Question: How is the history relevant to the case?
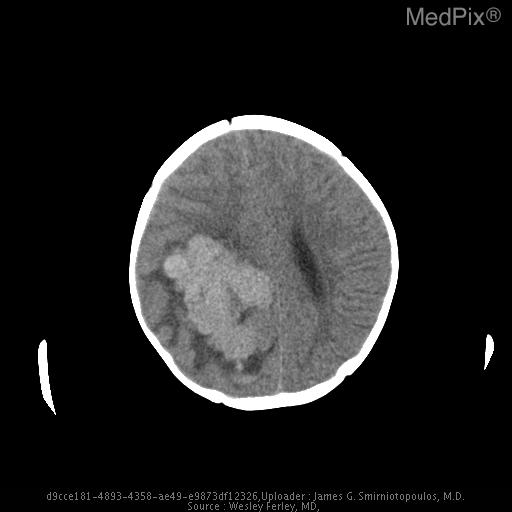
Answer: The patient's history of 15 month old girl fell off a chair.  The following day, she was acting more somnolent.  Head CT was abnormal. is key in understanding the case.